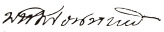
Signature of: jayanta mongkol